Question: How is the history relevant to the case?
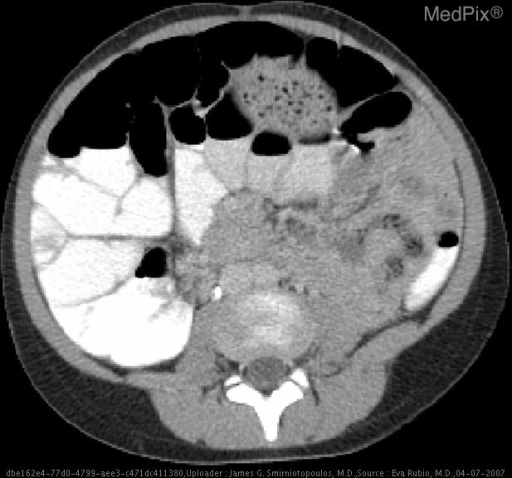
Answer: The patient's history of A 9 year old girl presents with abdominal pain and feeding intolerance is key in understanding the case.